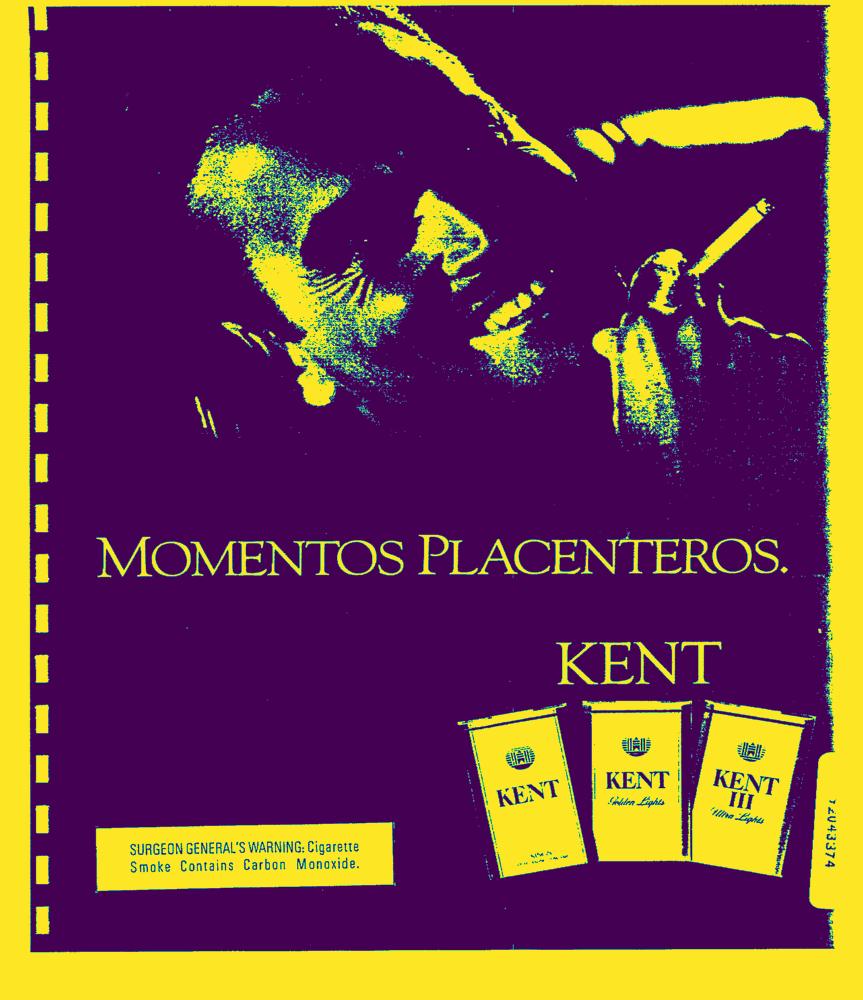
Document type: AD